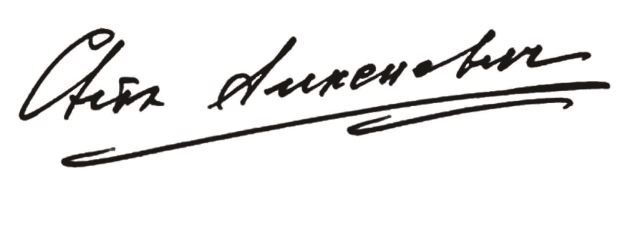
Signature of: svetlana alexievich